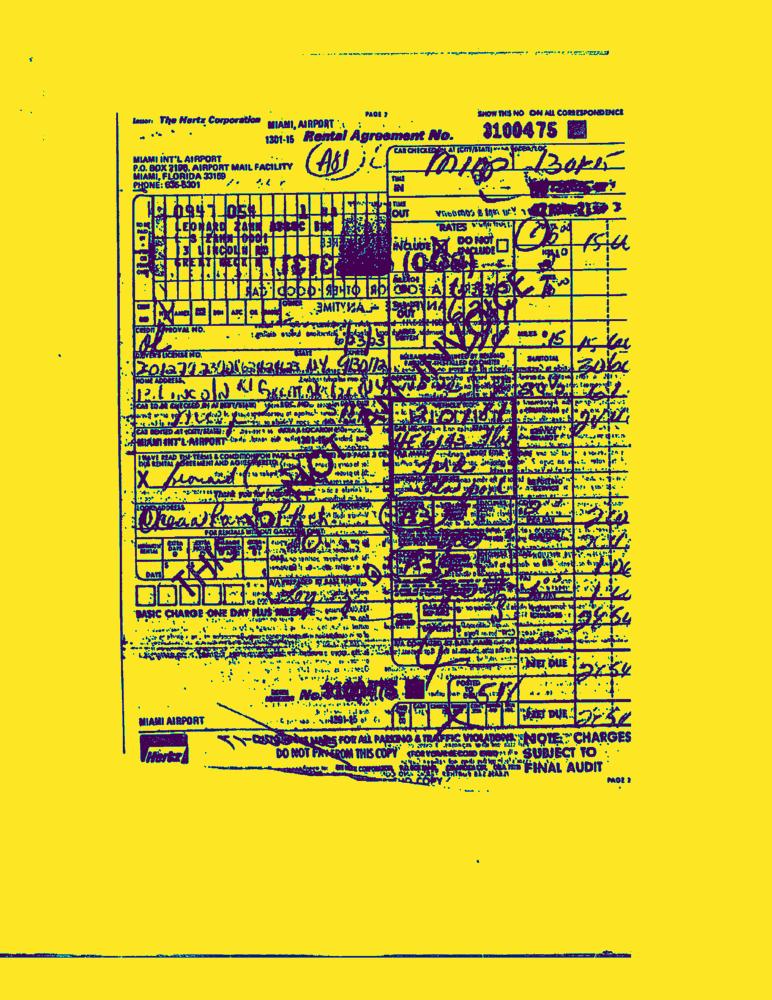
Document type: Invoice-Doc